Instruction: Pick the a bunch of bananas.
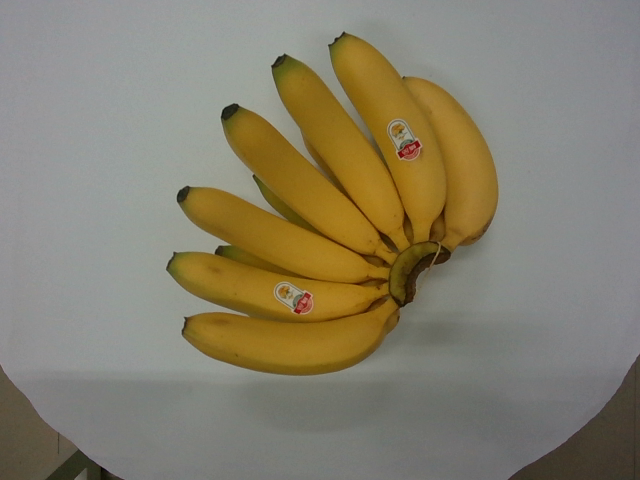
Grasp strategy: vertical